Question: What is the name of the tenant mentioned in the document?
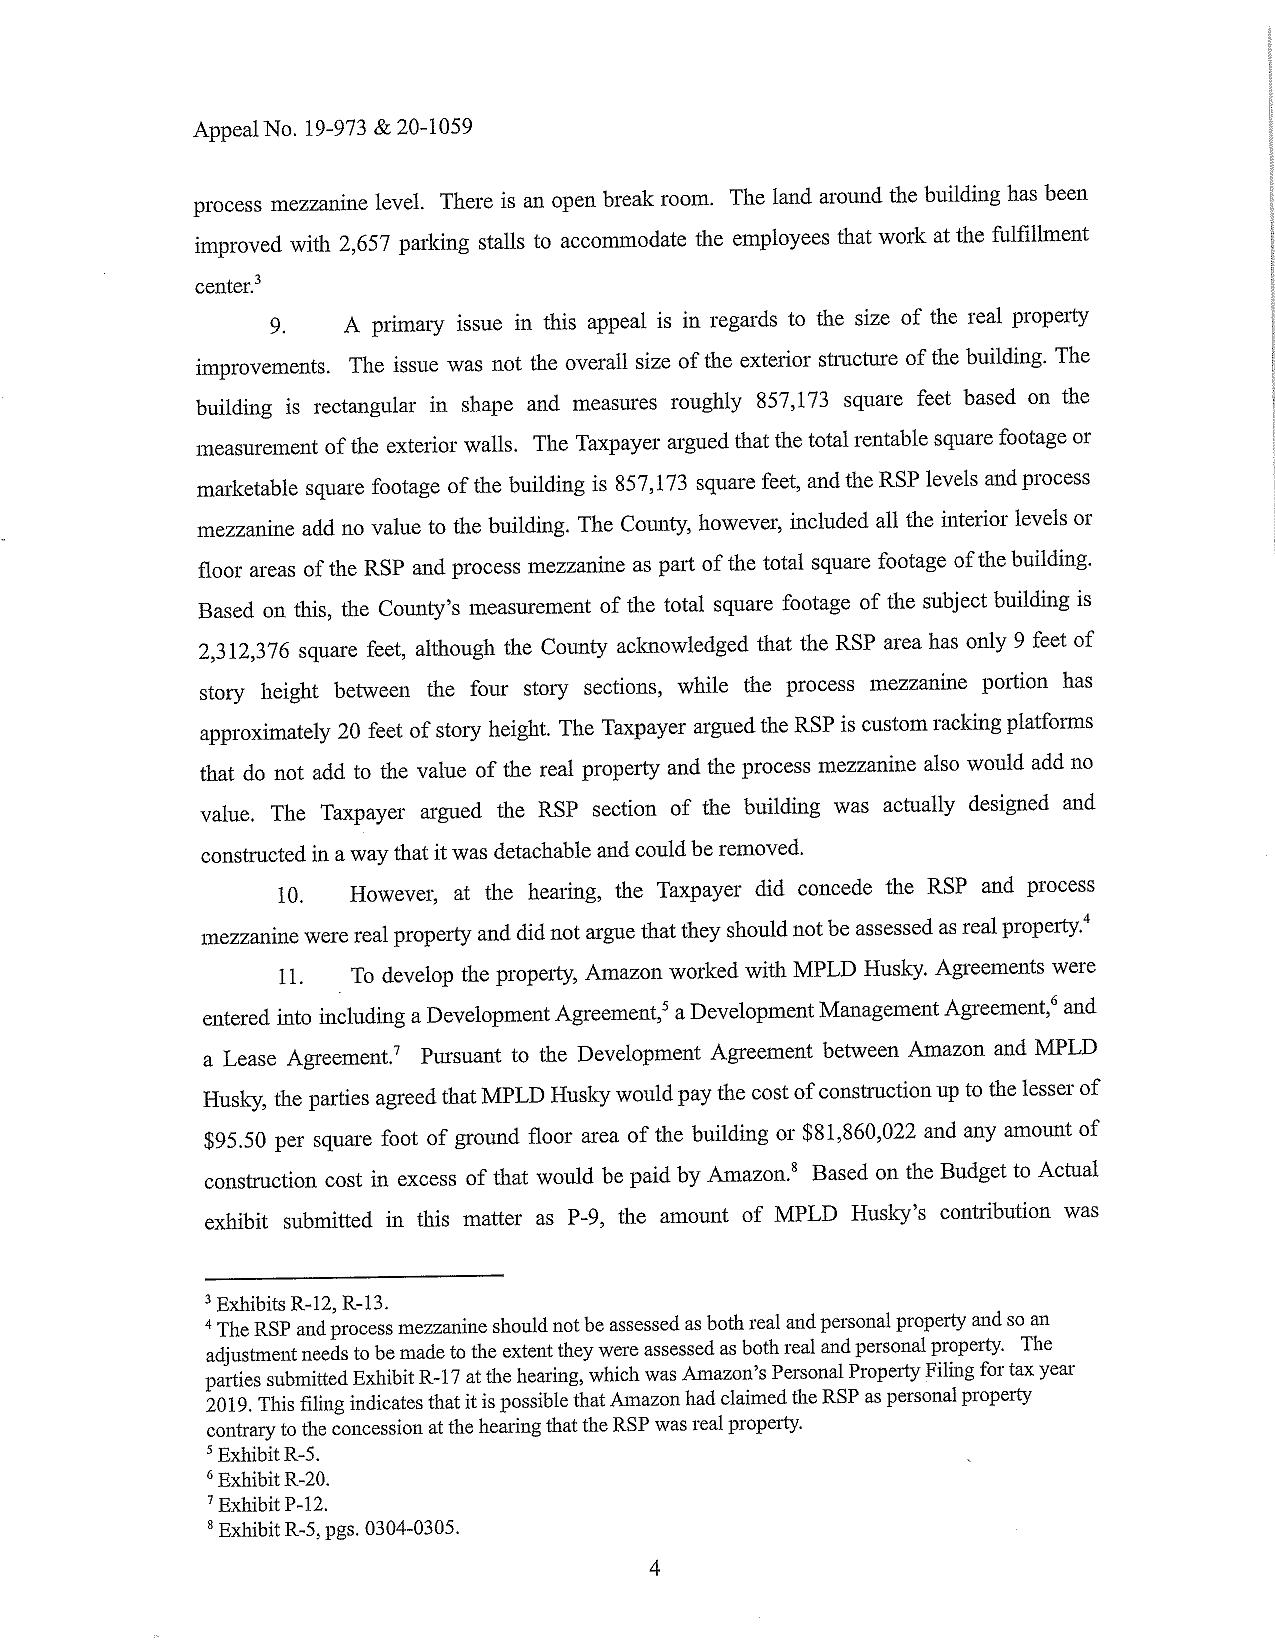
Answer: "Amazon"